Question: What is the potential diagnosis?
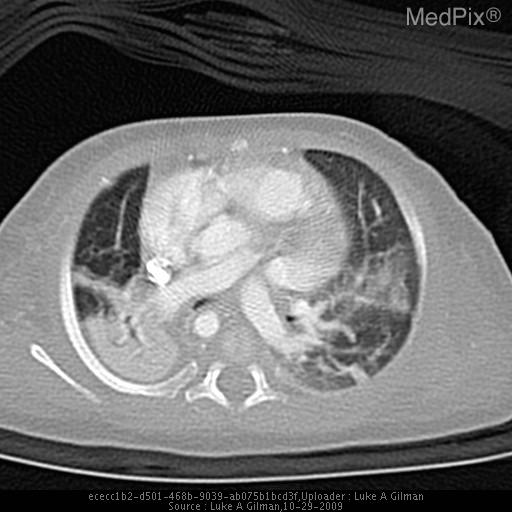
Answer: The possible diagnosis includes •  PHAVER Syndrome
•  Patau Syndrome (T13)
•  Edward's Syndrome (T18)
•  Tracheoesophageal Fistula
•  VACTERL Syndrome.